Question: What was observed in the imaging?
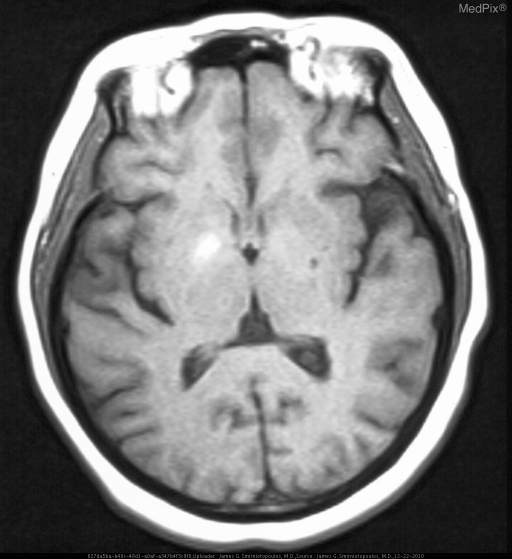
Answer: The imaging shows » CT (acute)
•  abnormal hyper-attenuation in the right basal ganglia
   (putamen and caudate head)
•  old left basal ganglia lacunar infarct
•  bilateral cerebellar wedge lesions

» MRI (subacute - 3 days)
•  T1W hyperintensity in the same region as hyper-attenuation on CT
   (putamen and caudate head)
•  T2W hypointensity in basal ganglia - putamen and caudate head Abnormal hyperintensity in the right basal ganglia.  This is "anatomic" in size and shape, corresponding to the lenticular nucleus and the head of the caudate nucleus..